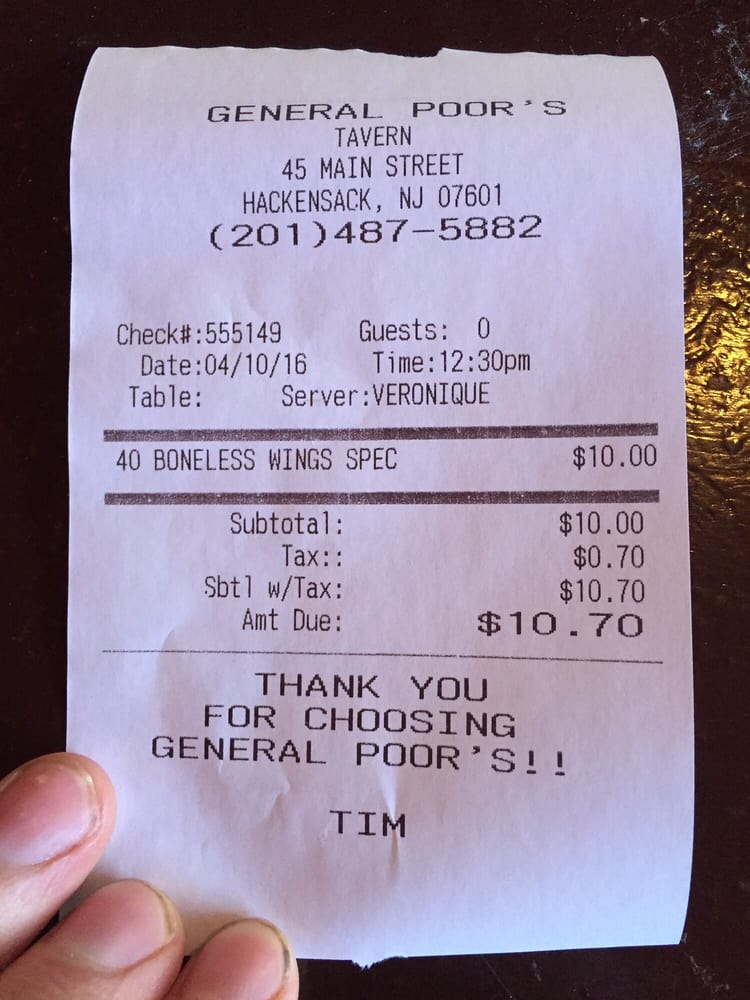
gt_parse: date: 04/10/16
criticals: name: Amt Due
price: $10.70
store: GENERAL POOR'S
tell: (201)487-5882